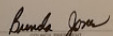
Signature of: brenda jones